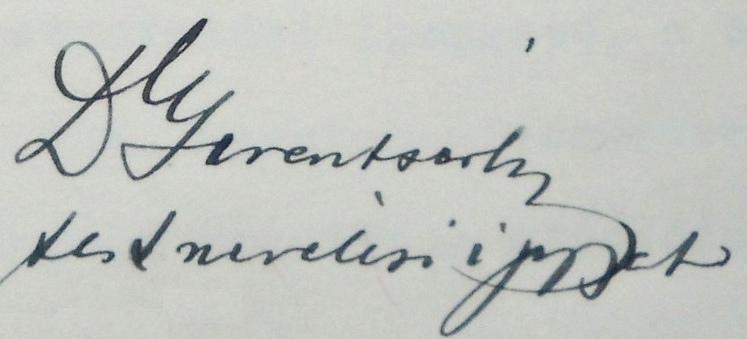
Signature of: lászló gerentsér